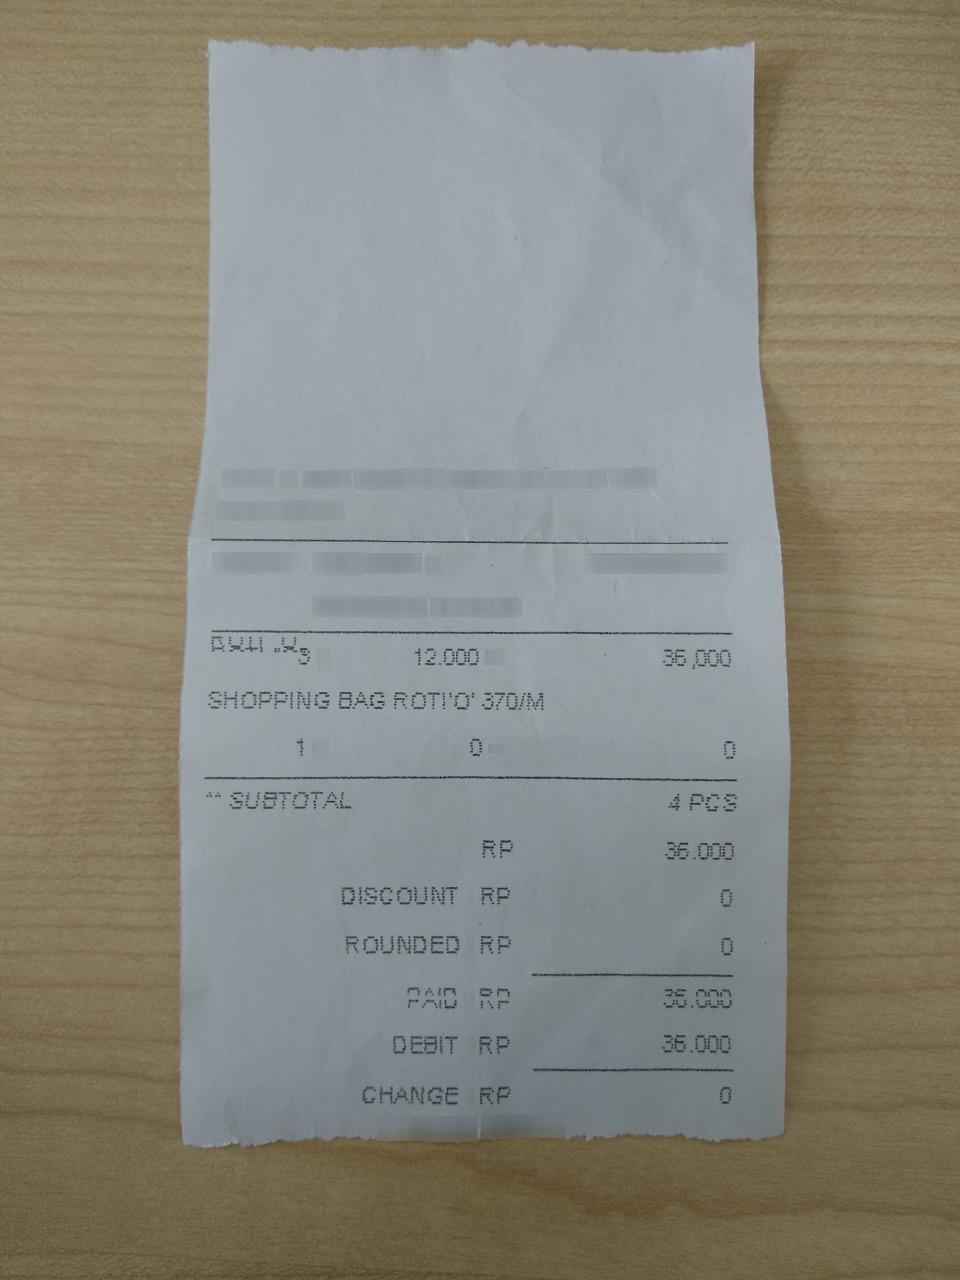
Receipt information:
total: 36,000
line_items: item_value: 36,000
item_quantity: 3